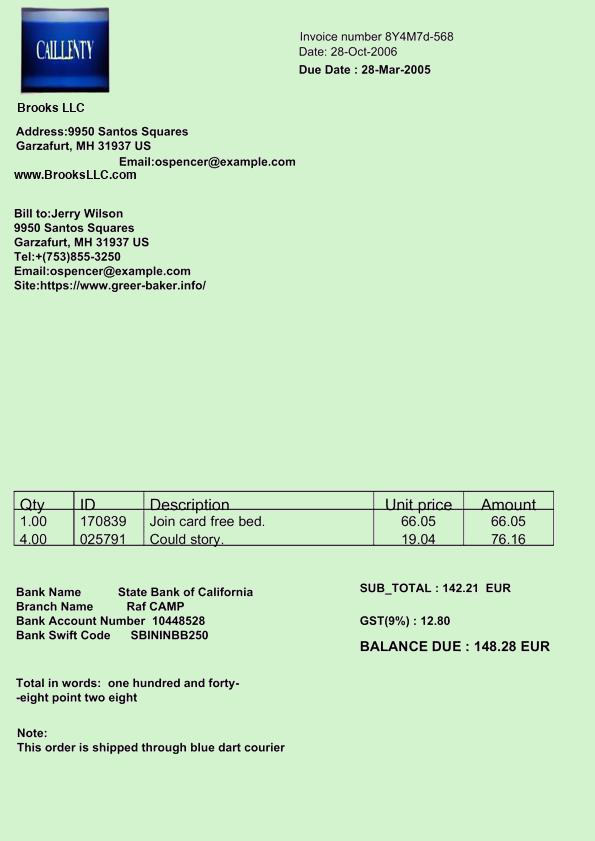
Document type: Invoice